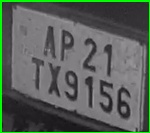
License plate number: AP 21TX 9156